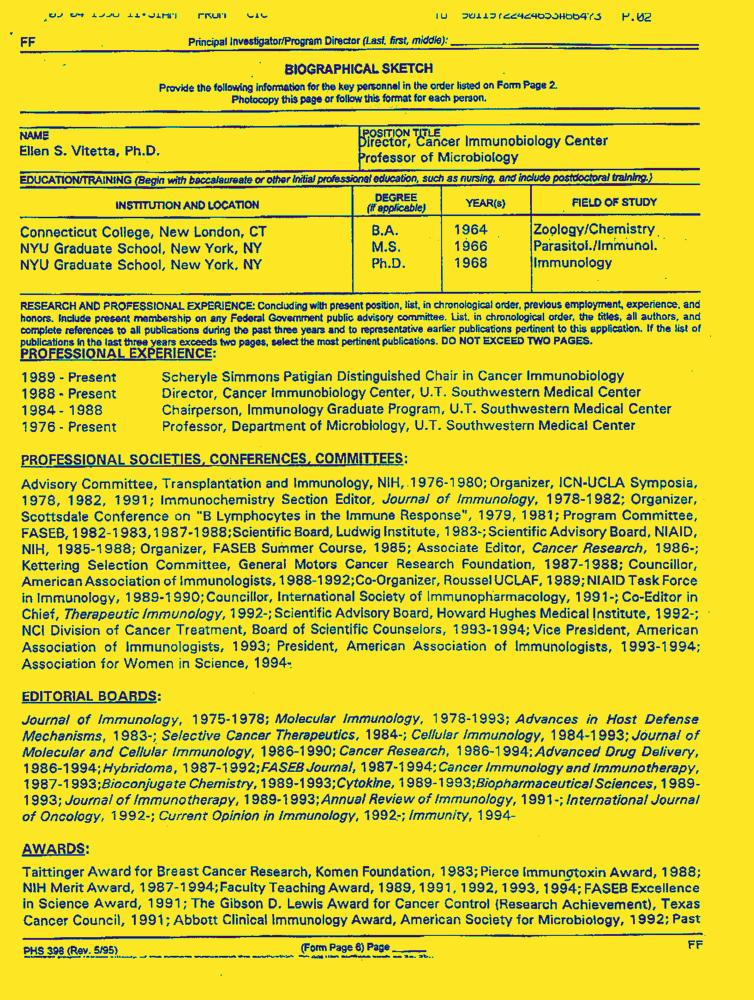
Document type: Resume-Doc